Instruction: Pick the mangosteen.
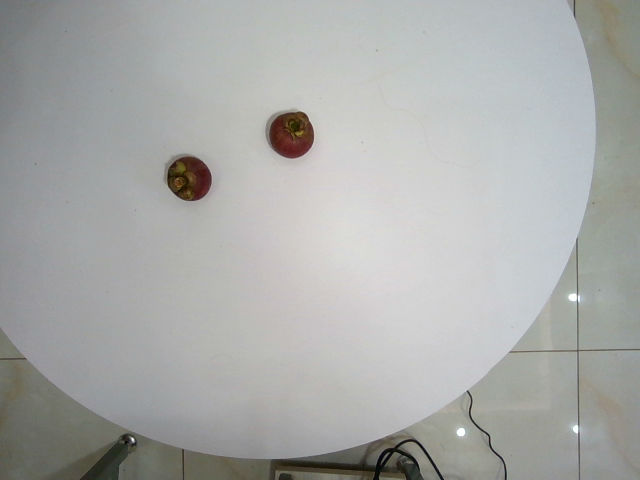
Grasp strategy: vertical